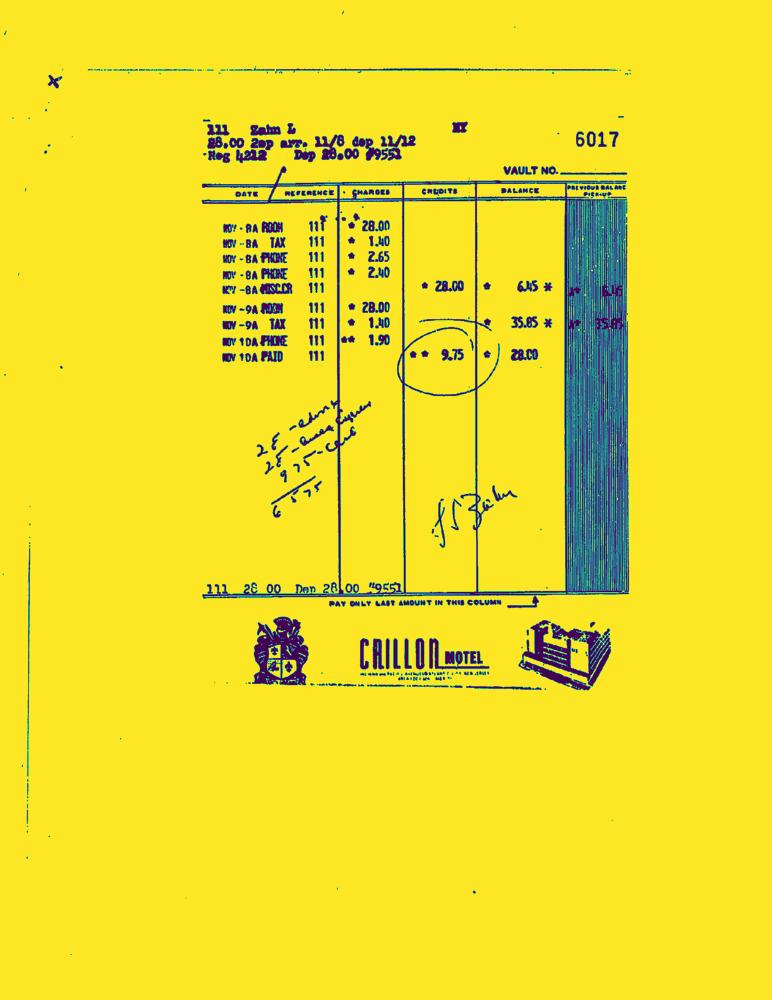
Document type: Invoice-Doc